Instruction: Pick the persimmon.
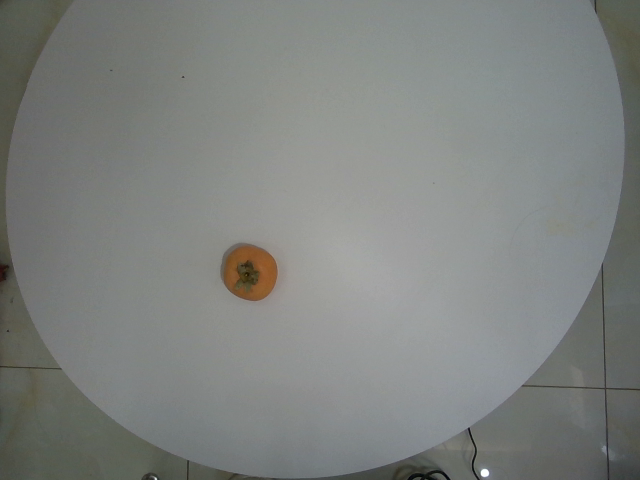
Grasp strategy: vertical